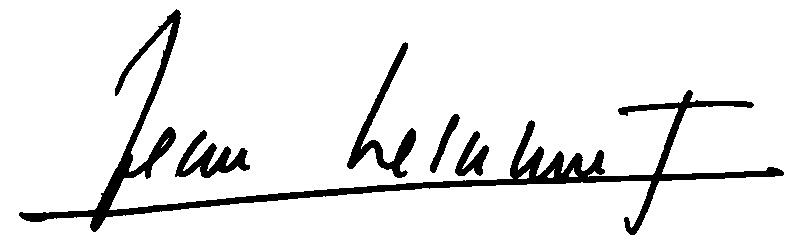
Signature of: jean lecanuet